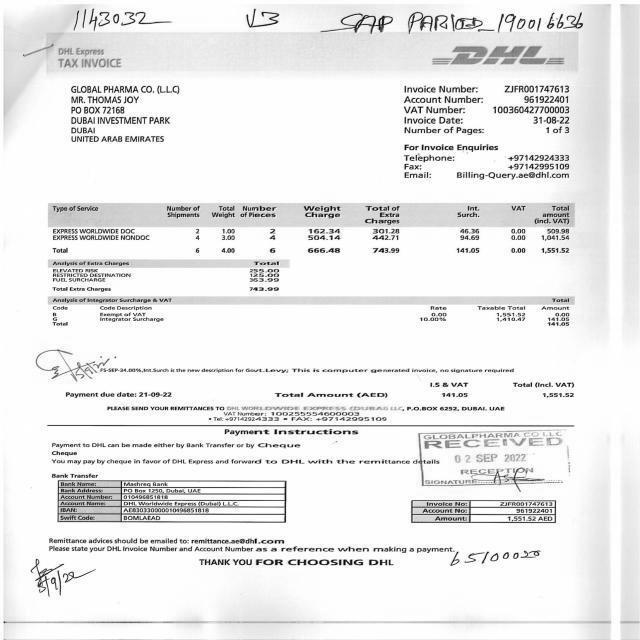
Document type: Invoice